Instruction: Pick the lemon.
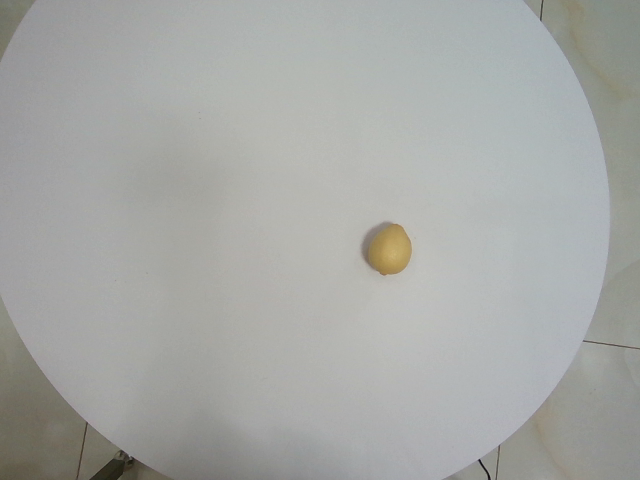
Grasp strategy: vertical